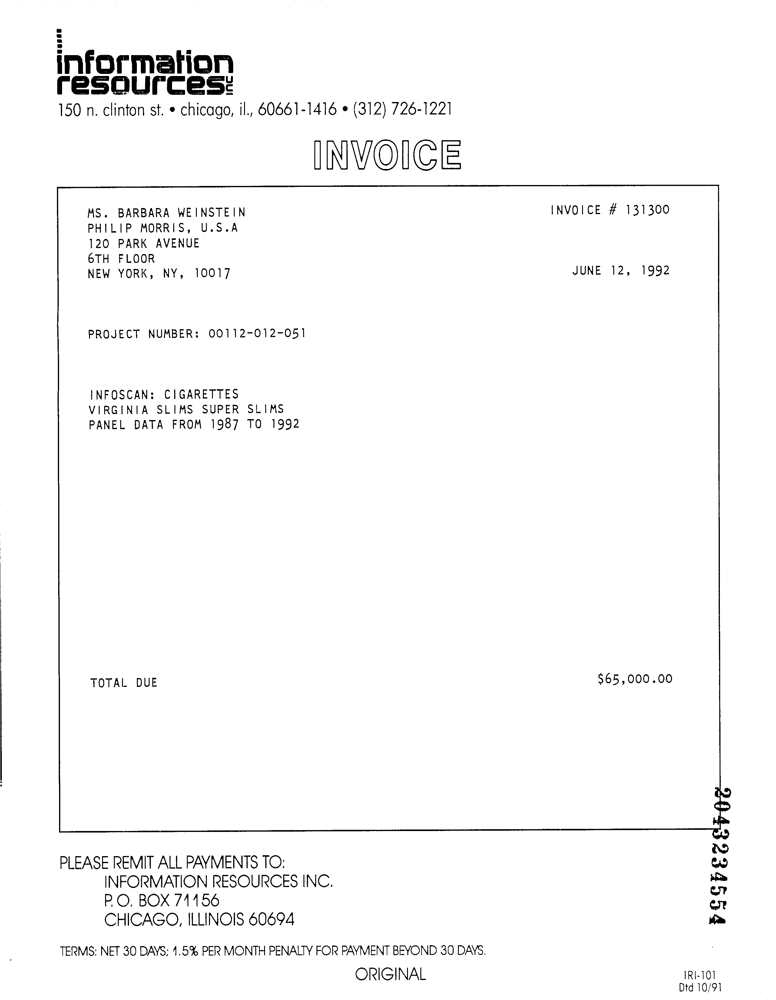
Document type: Invoice